Question: What could the diagnosis suggest?
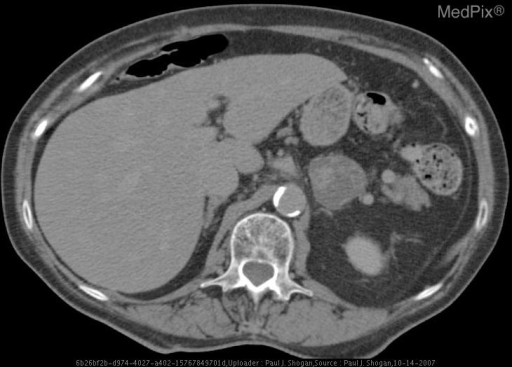
Answer: The possible diagnosis includes Metastases:
     (Lung, Breast, Melanoma, Gastrointestinal, and Renal Cell
     Carcinoma )
Adrenal Myelolipoma
Benign Nonfunctional Adrenal Adenoma
Hyperfunctioning Adrenal Neoplasms with associated endocrine
     syndromes:
     (Cushing’s Syndrome, Conn’s Syndrome, Adrenogenital syndrome in
     newborns and infants.)
     Pheochromocytoma
Infectious Etiologies:
     Tuberculosis
     Histoplasmosis
Primary Adrenal Carcinoma.